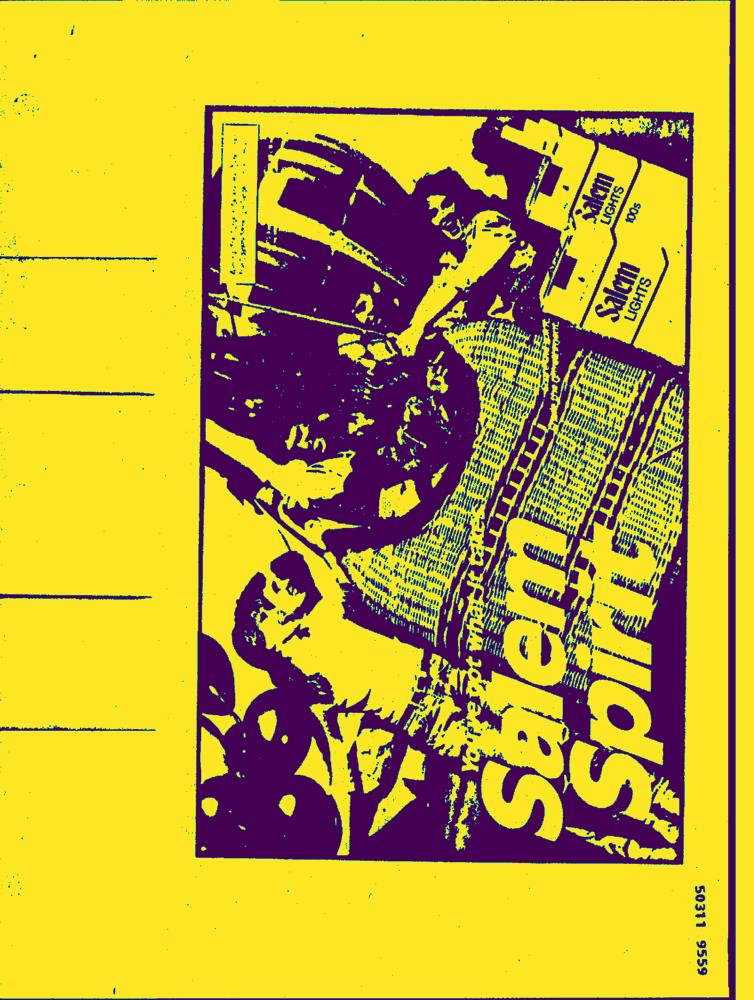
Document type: AD